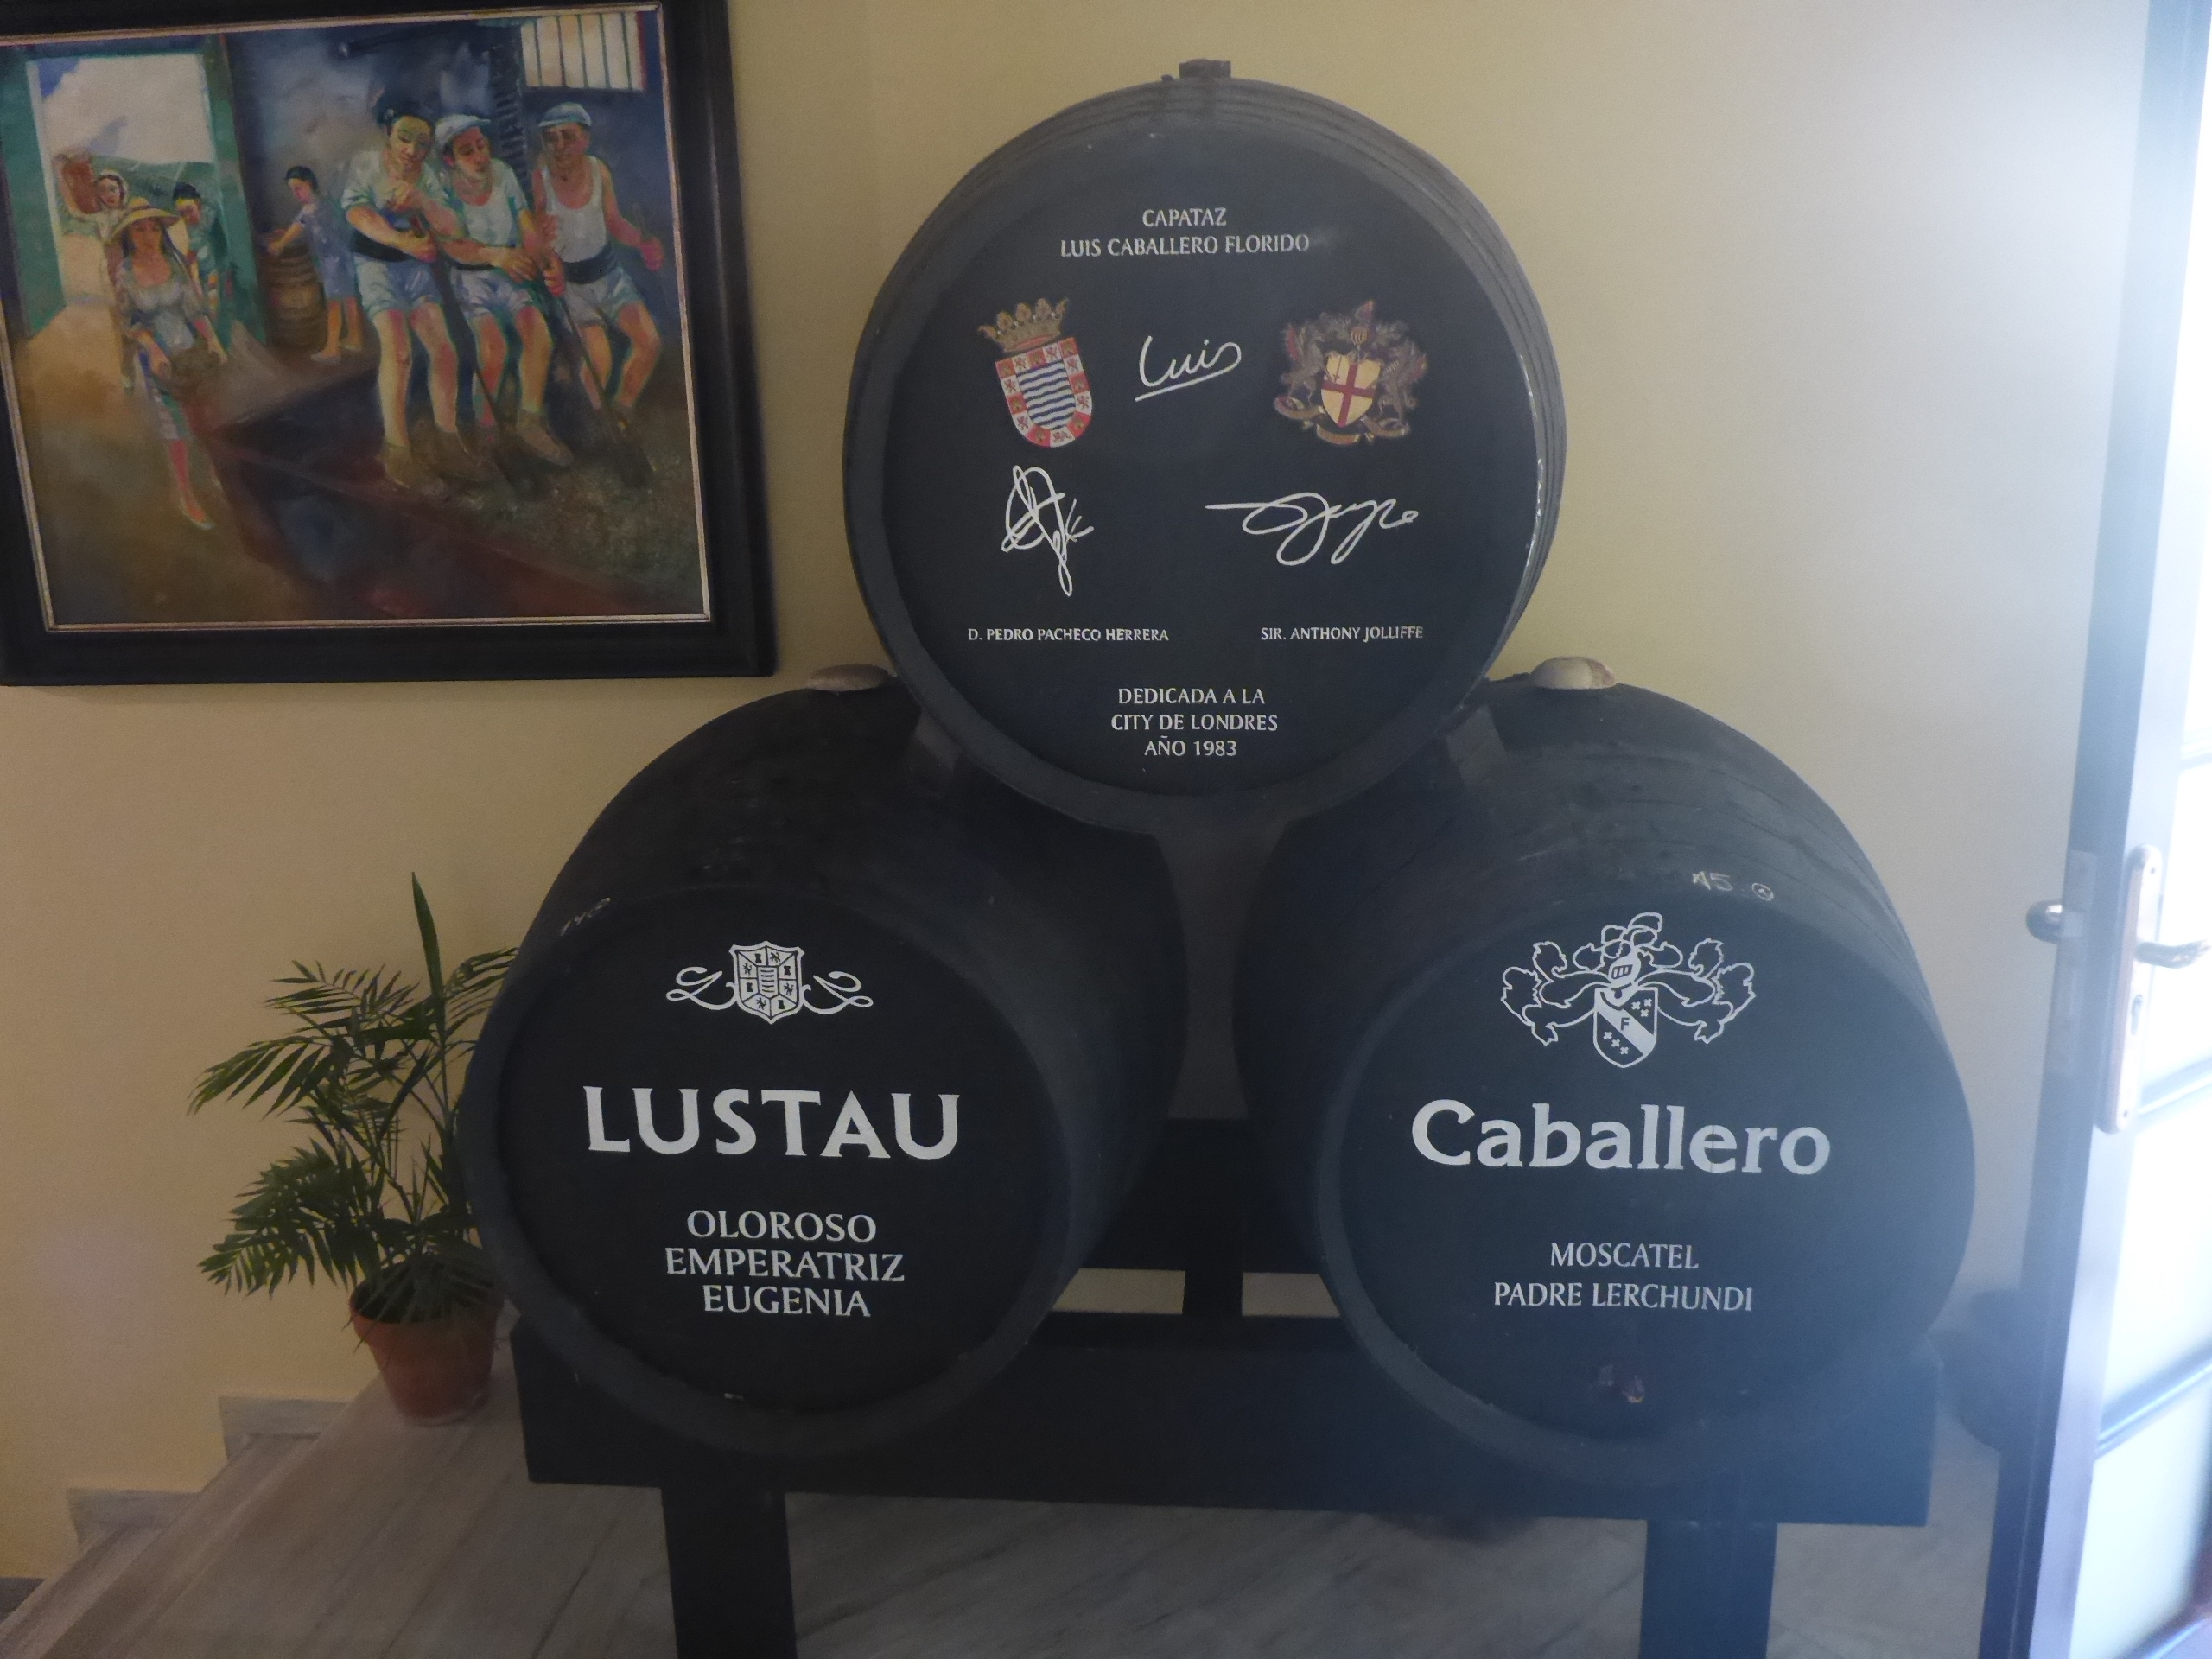
Signature of: anthony jolliffe